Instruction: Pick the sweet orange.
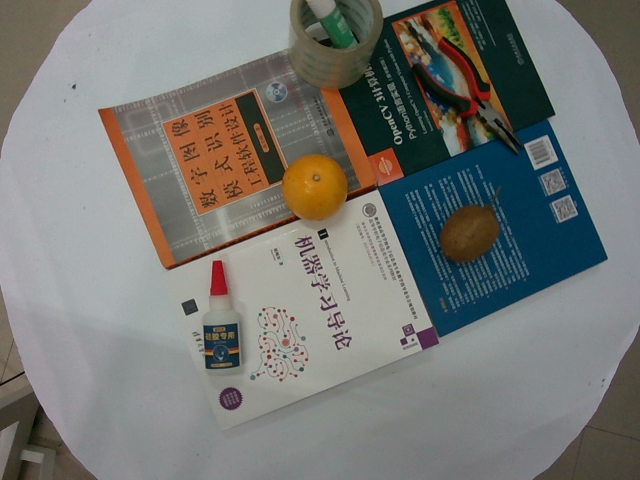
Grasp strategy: vertical